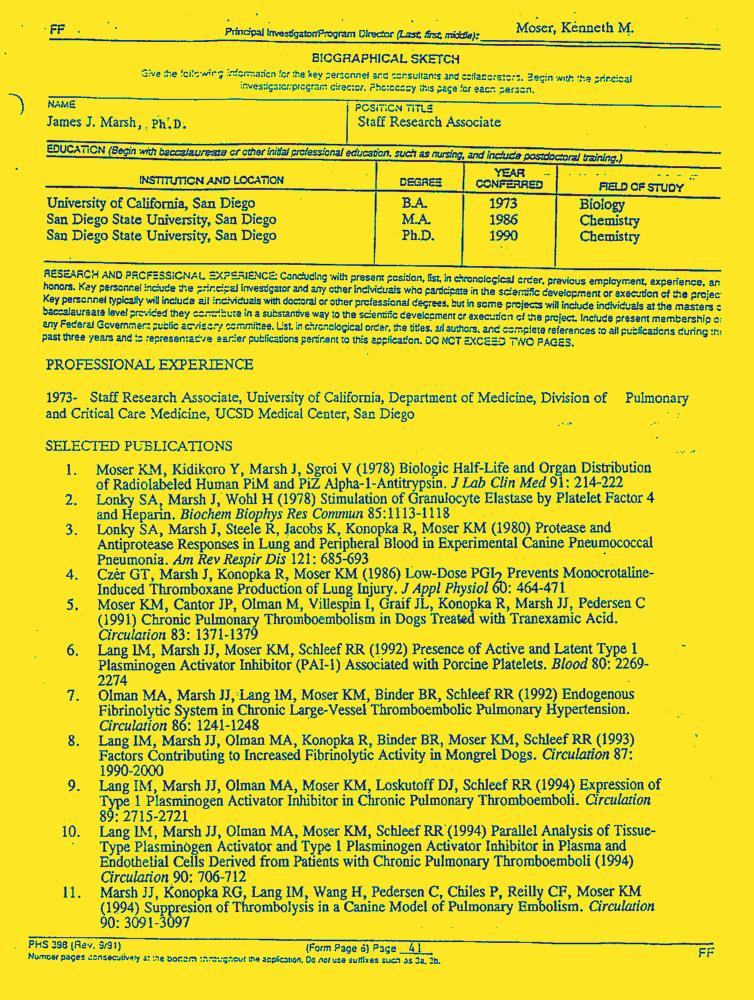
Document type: Resume-Doc